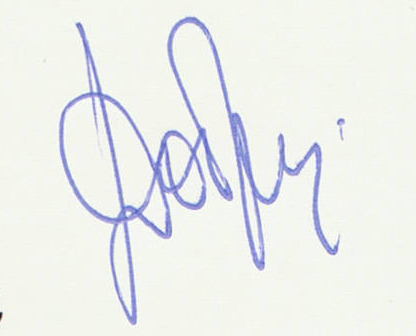
Signature of: andrey dobrynin